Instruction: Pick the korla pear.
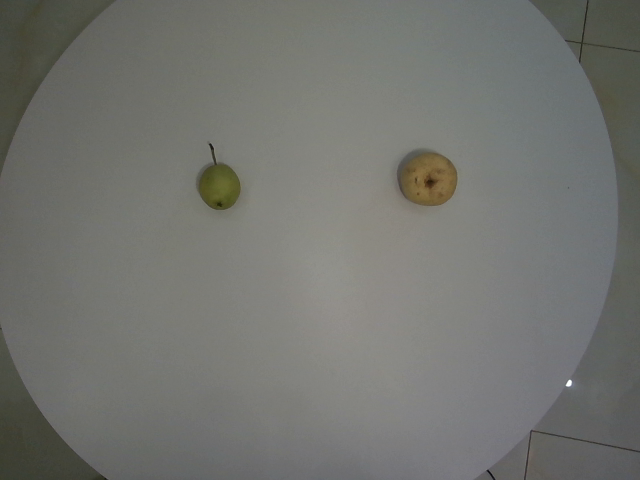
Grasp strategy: vertical